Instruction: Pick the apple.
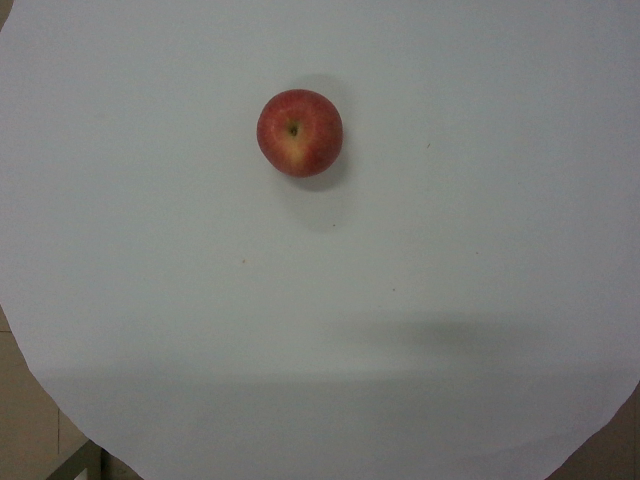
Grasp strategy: vertical